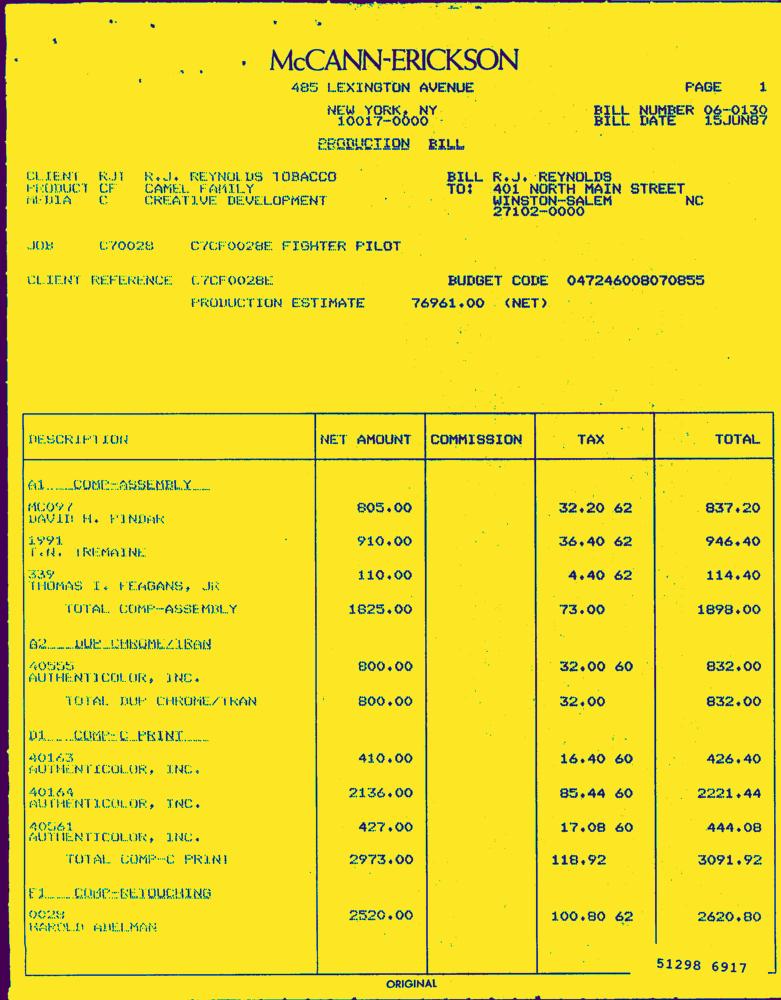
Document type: Invoice-Doc